Question: What is the earliest payment due date mentioned in the document?
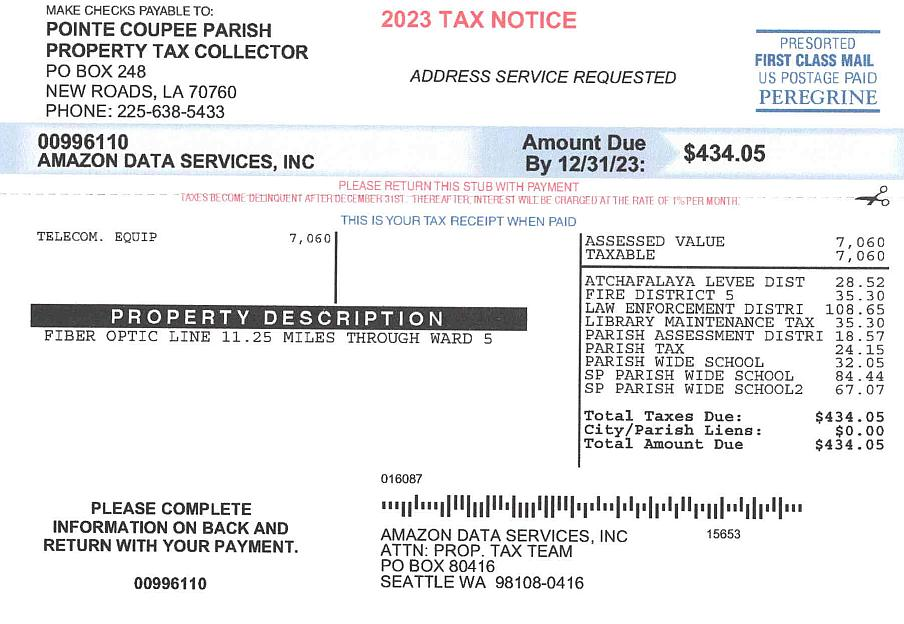
Answer: "12/31/23"